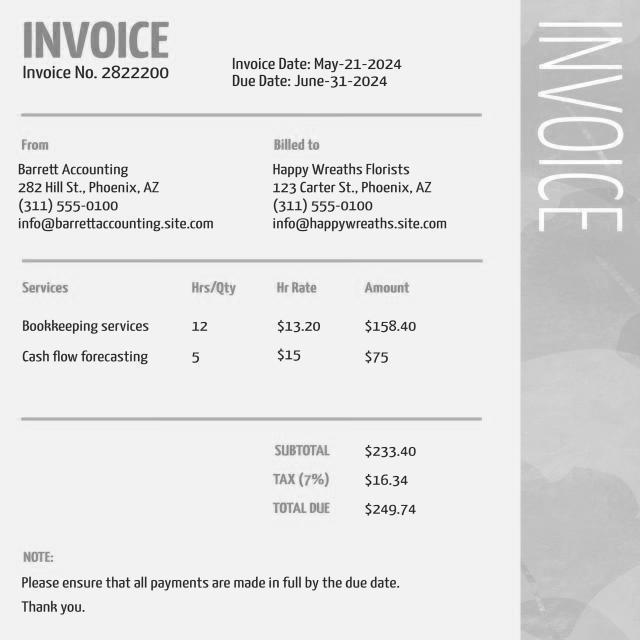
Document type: Invoice